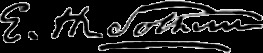
Signature of: edward hugh sothern